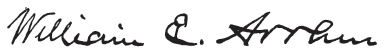
Signature of: william evans arthur